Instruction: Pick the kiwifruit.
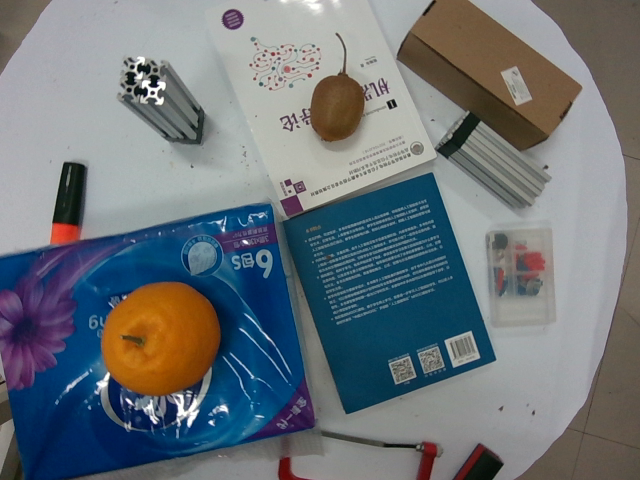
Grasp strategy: vertical